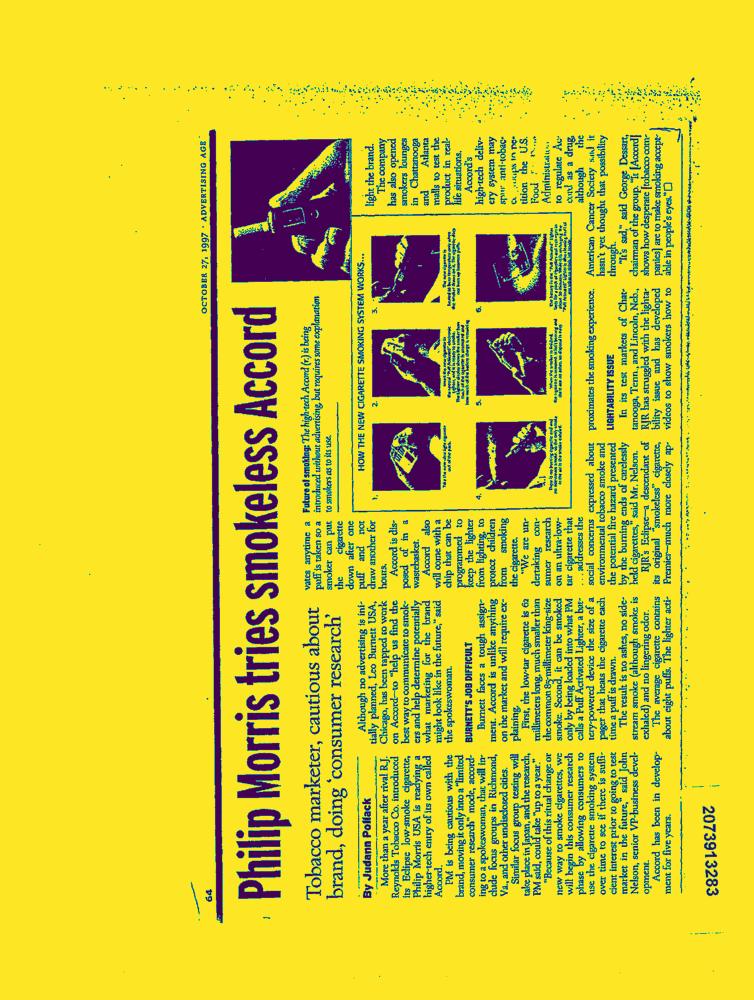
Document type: News-Article